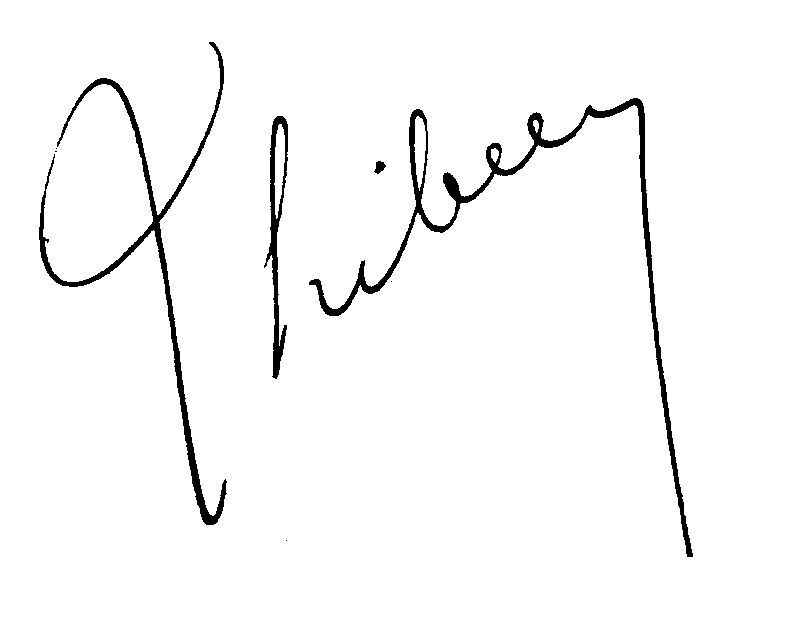
Signature of: louis thibon